Question: In what way does the history help explain the case?
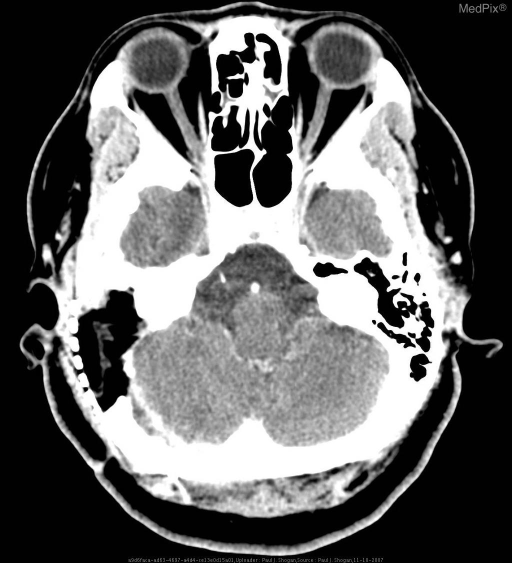
Answer: The patient's history of 52 yo female with complaint of hearing loss. is key in understanding the case.